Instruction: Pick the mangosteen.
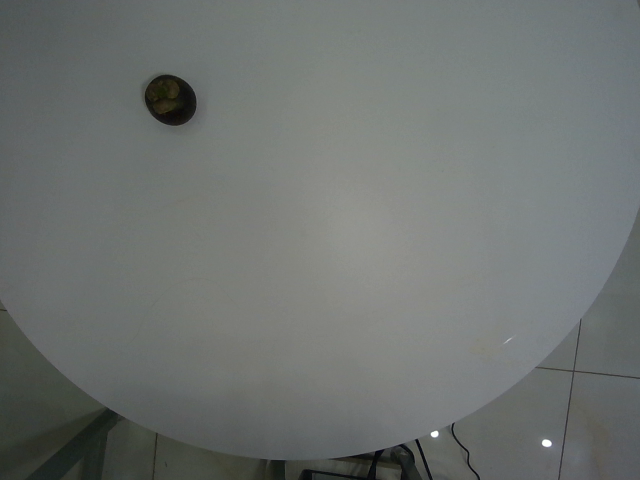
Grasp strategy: vertical